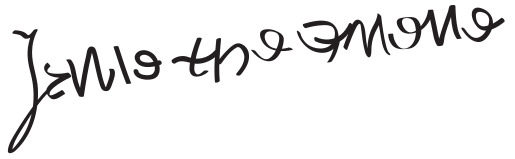
Signature of: jane seymour